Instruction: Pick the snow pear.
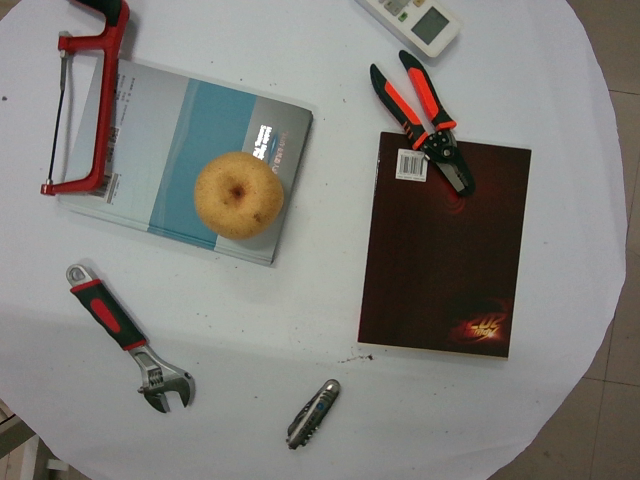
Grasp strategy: vertical